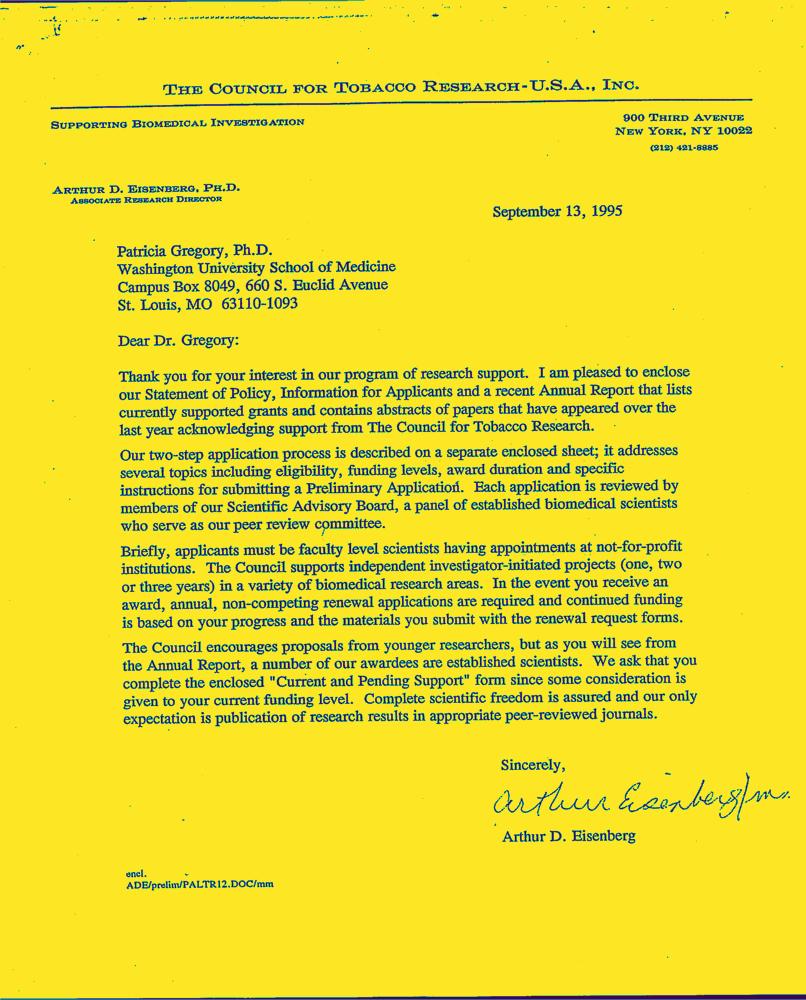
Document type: Letter-Doc